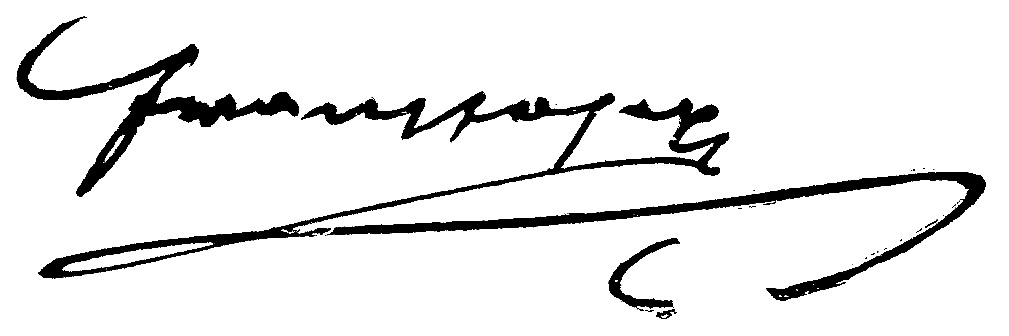
Signature of: franz joseph i of austria